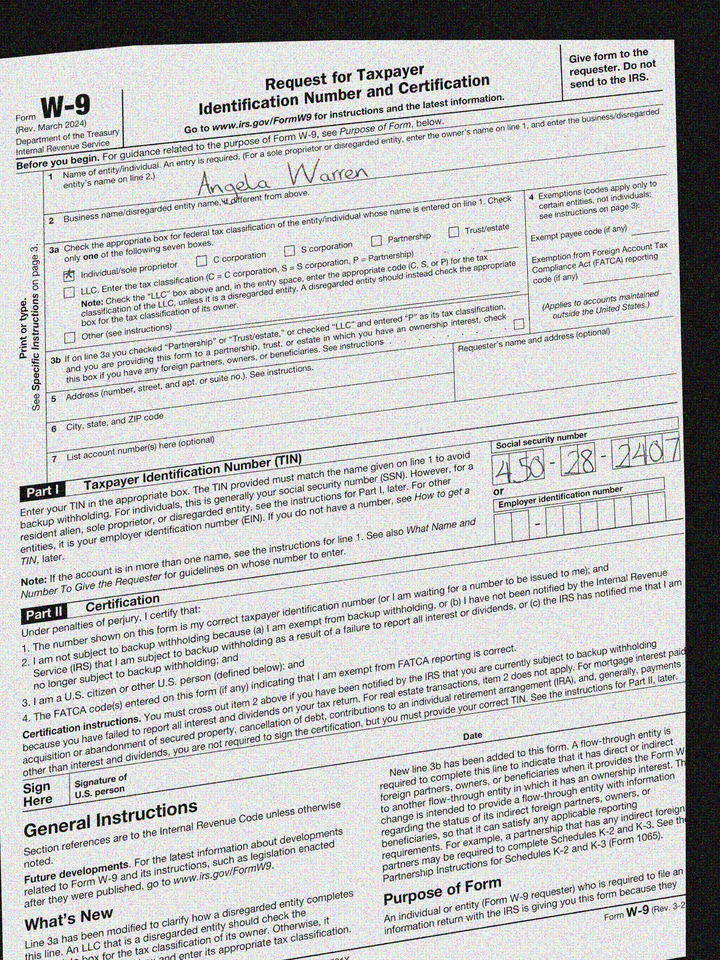
cbx: yes
ssn: 450282407
enm: Angela Warren